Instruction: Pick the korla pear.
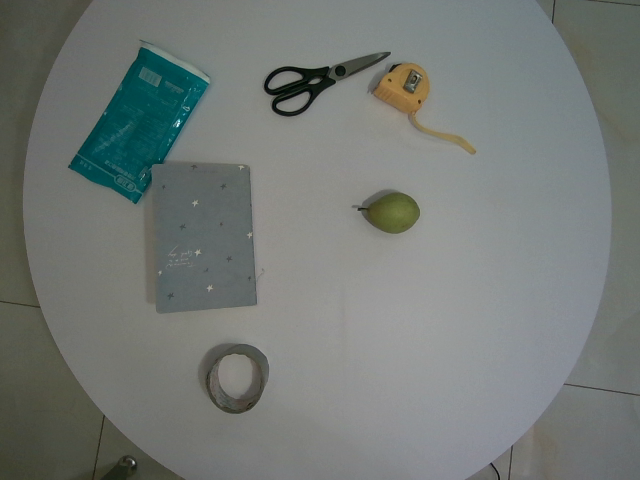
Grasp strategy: vertical